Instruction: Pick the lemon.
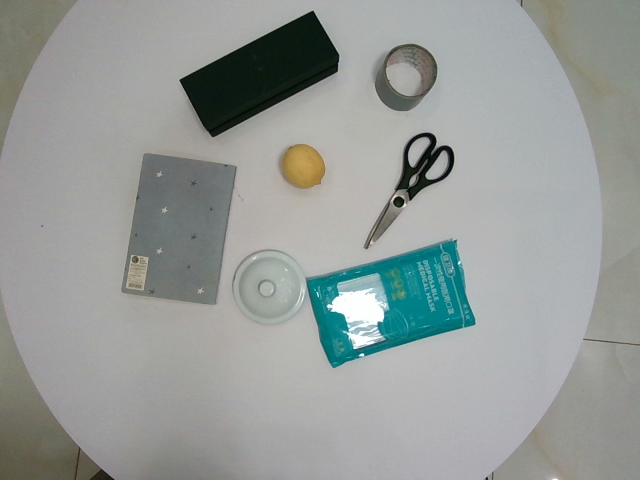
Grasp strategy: vertical